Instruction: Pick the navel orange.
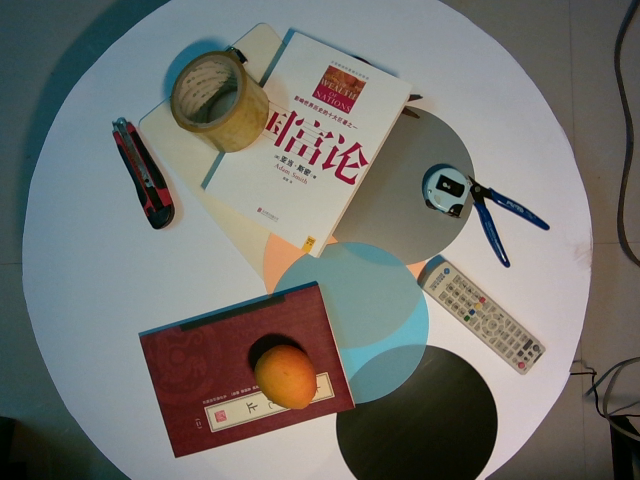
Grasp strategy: vertical